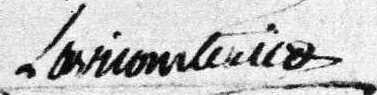
Signature of: louis charles de lavicomterie